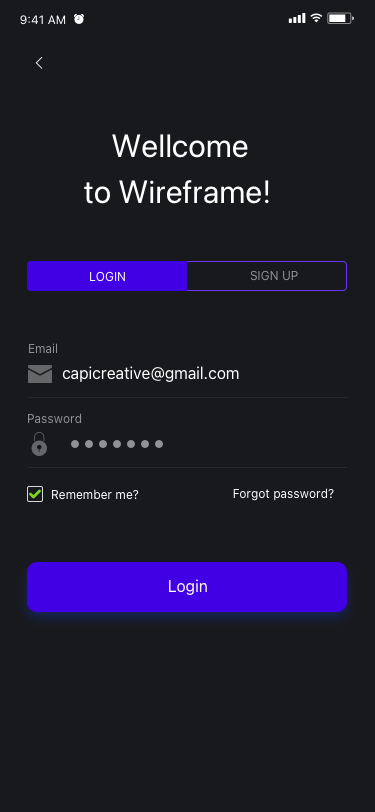
Text in this UI design:
LOGIN
SIGN UP
capicreative@gmail.com
Email
Password
Remember me?
Forgot password?
Login
UI Text/Heading/H4/Hightlight
UI Text/Heading/H5/Brandcolor
Wellcome
to Wireframe!
9:41 AM